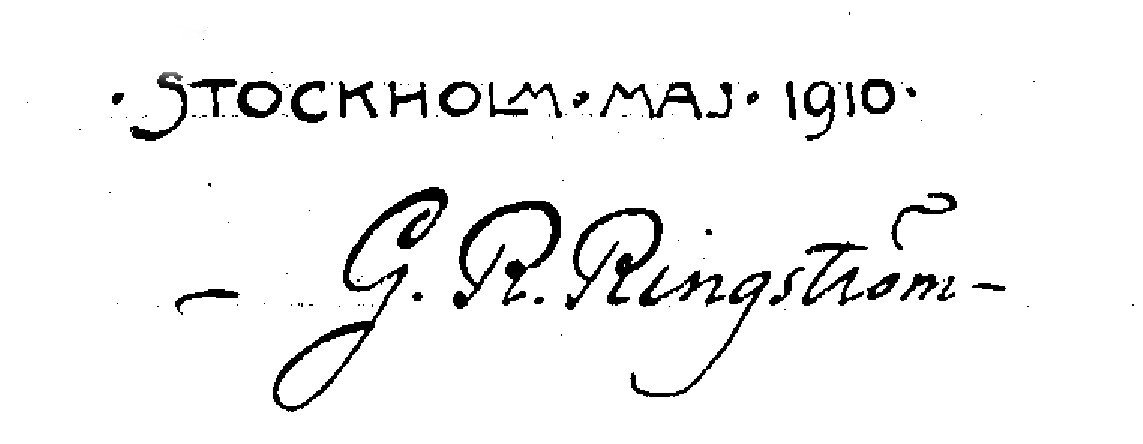
Signature of: georg ringström